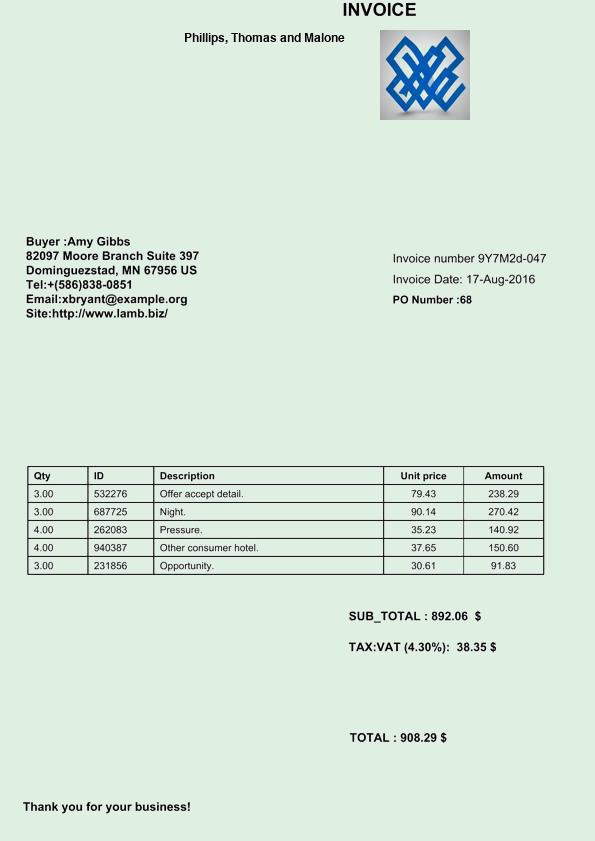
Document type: Invoice